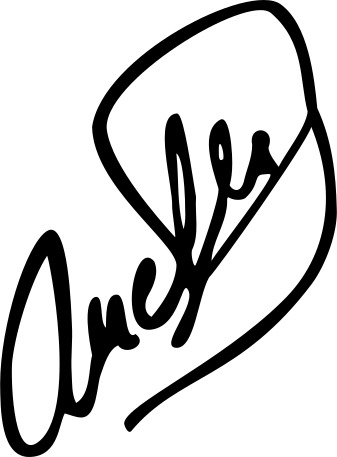
Signature of: ana mena